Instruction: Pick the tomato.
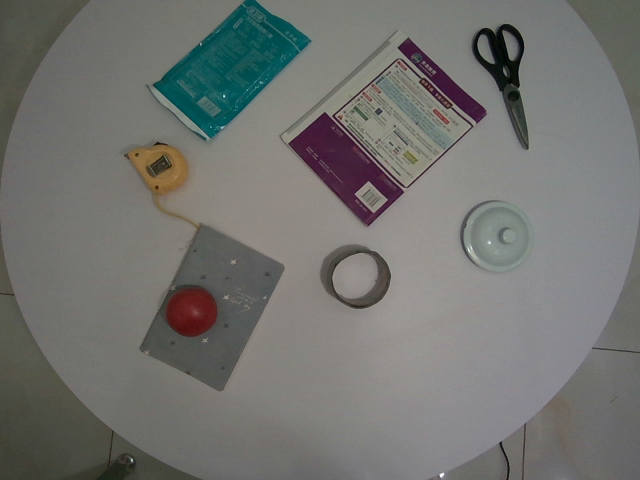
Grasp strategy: vertical